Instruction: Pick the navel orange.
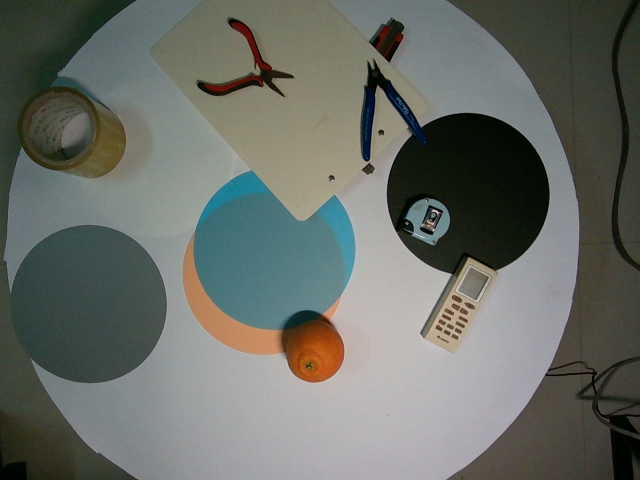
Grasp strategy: vertical